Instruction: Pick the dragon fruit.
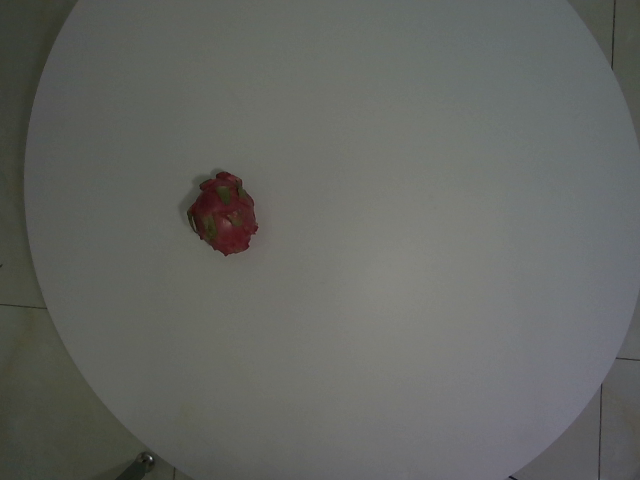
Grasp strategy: vertical